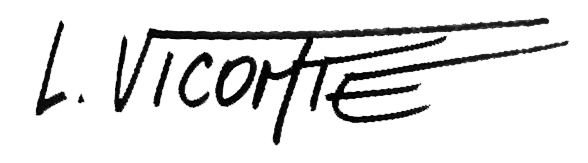
Signature of: laurent vicomte